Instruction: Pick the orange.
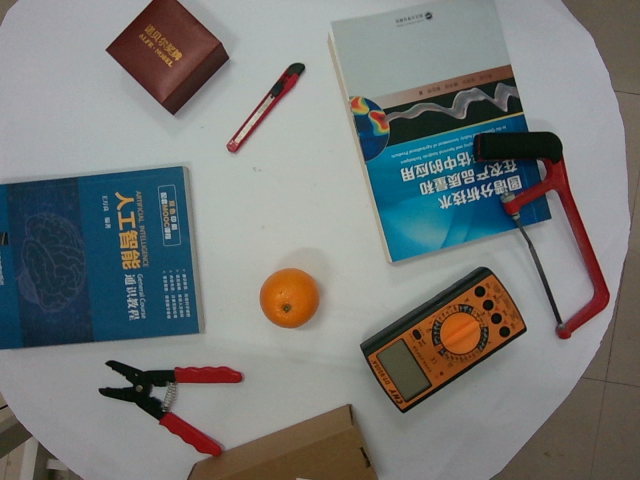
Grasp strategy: vertical